Question: What is the suspected problem?
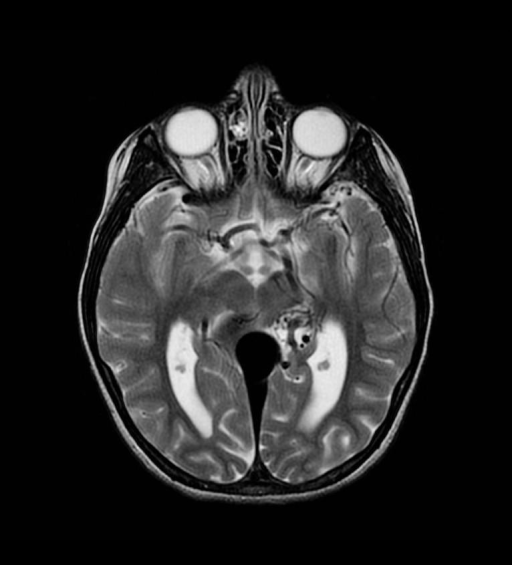
Answer: The findings suggest Chest radiograph demonstrates branching opacity in a bronchovascular distribution in the right middle lobe.
Review of prior imaging demonstrates presence of a Vein of Galen Malformation (VOM) with recent embolization treatment with Onyx. Multiple serpentine flow voids seen on MRI. Angiogram confirms shunting from multiple feeders into a dilated Vein of Galen, draining into an enlarged straight sinus.. Focal aneurysmal dilation in the region of the Vein of Galen. The patient might have a history of 8 yo girl for follow-up of after embolization of Vein of Galen Aneurysm with Onyx.  A Chest X-ray was ordered to confirm endotracheal tube placement following an uneventful post-operative course..